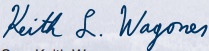
Signature of: keith wagoner